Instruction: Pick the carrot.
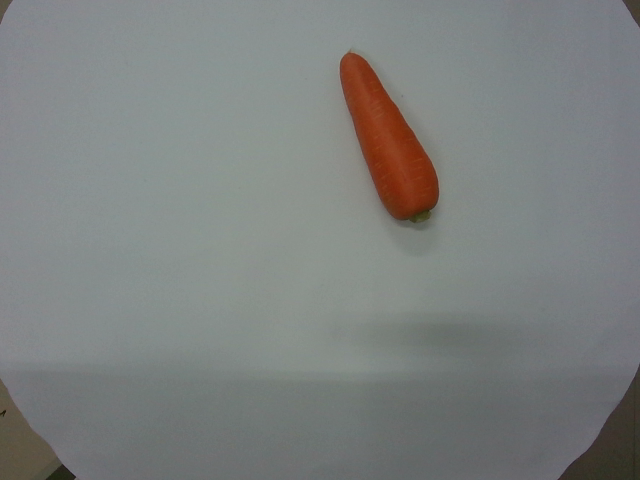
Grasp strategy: vertical